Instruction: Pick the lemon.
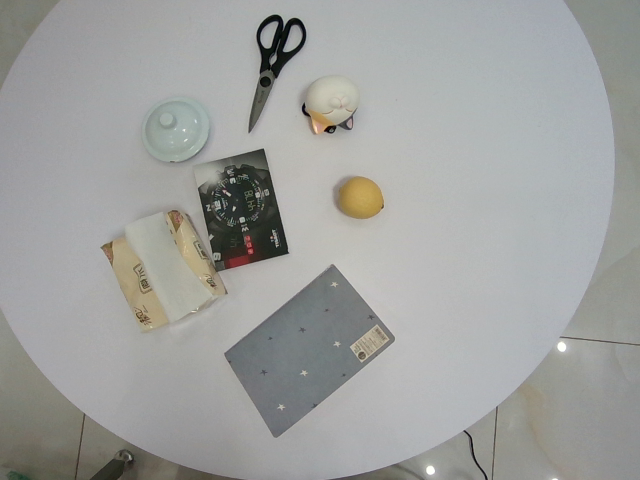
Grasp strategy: vertical